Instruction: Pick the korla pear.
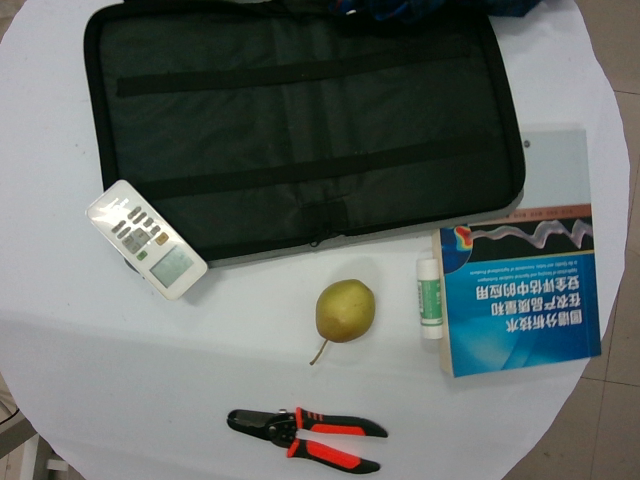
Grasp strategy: vertical